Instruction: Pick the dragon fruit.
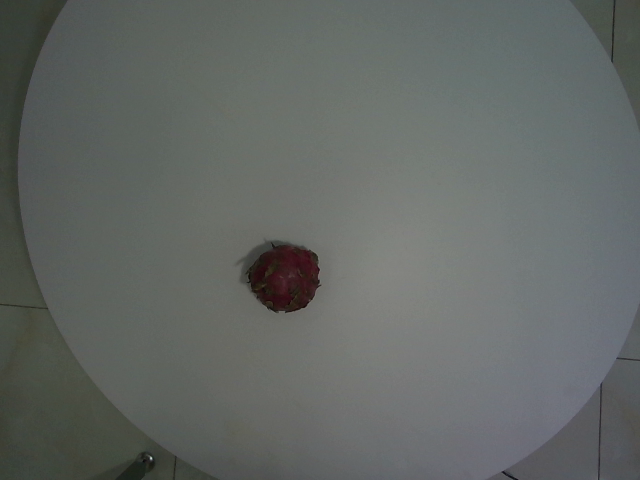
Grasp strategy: vertical